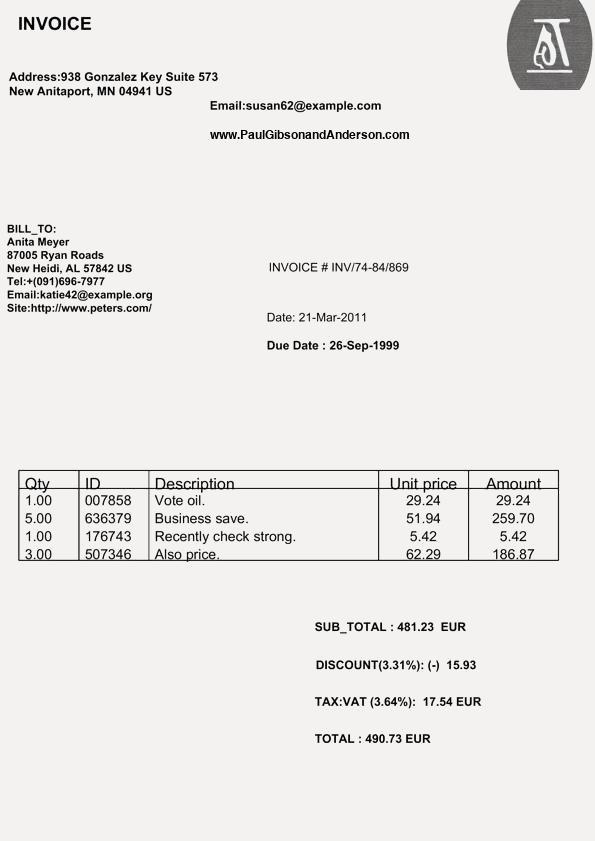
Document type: Invoice